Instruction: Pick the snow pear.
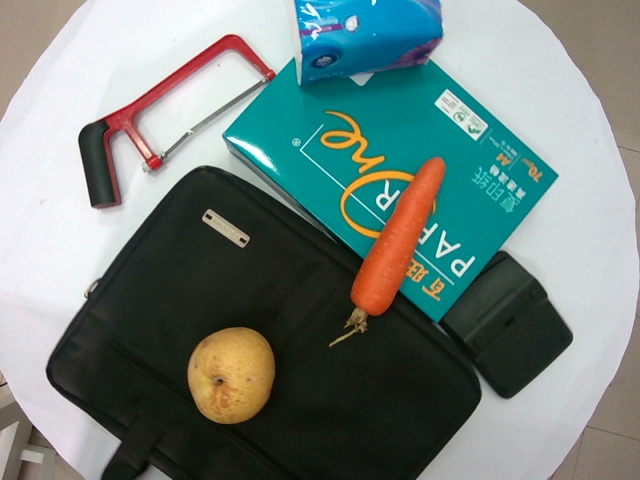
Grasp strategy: vertical